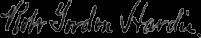
Signature of: robert gordon hardie